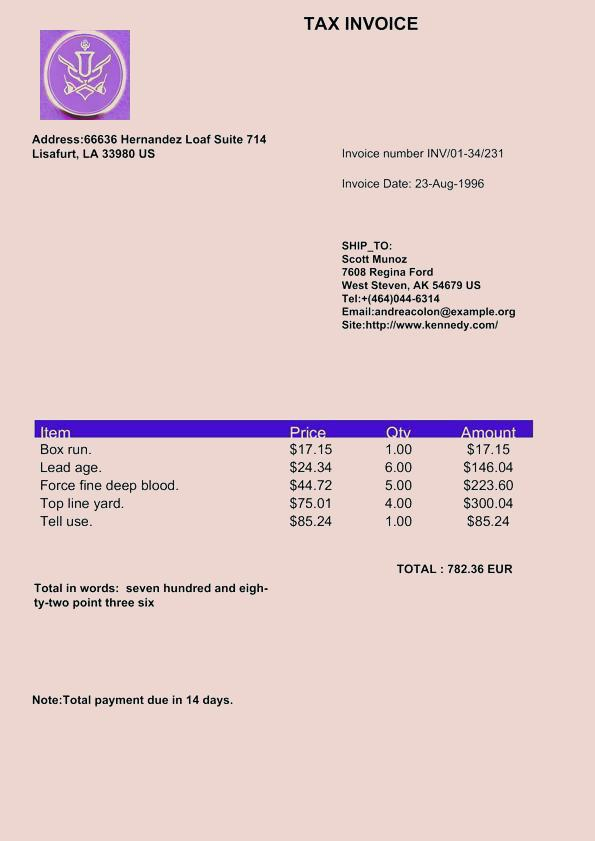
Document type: Invoice